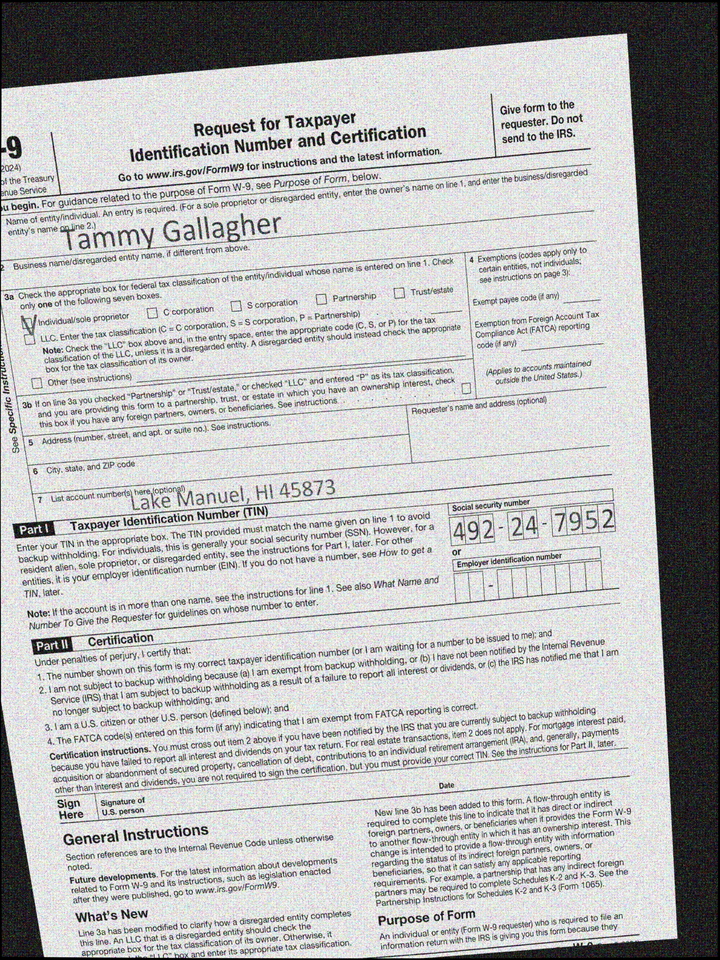
adr2: Lake Manuel, HI 45873
cbx: yes
ssn: 492247952
enm: Tammy Gallagher